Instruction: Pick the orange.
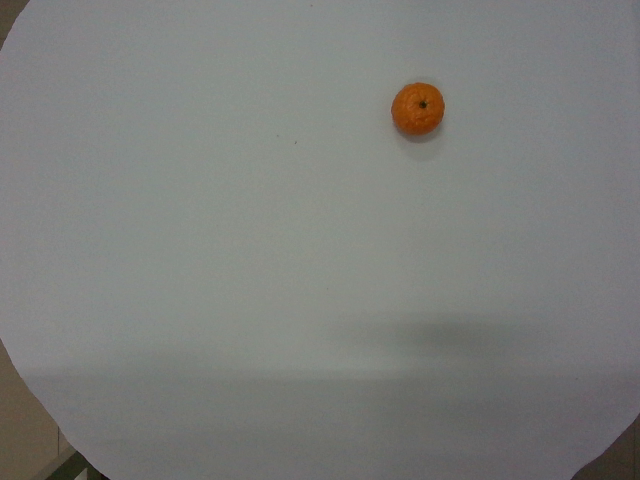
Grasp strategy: vertical